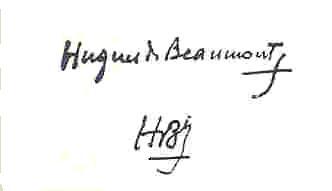
Signature of: hughes de beaumont